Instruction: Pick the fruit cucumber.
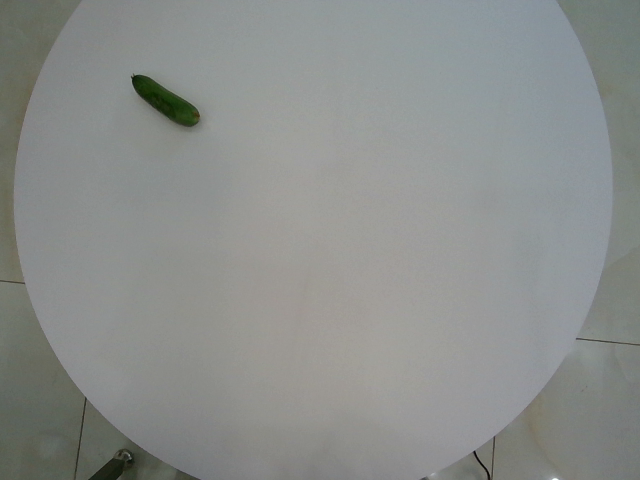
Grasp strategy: vertical